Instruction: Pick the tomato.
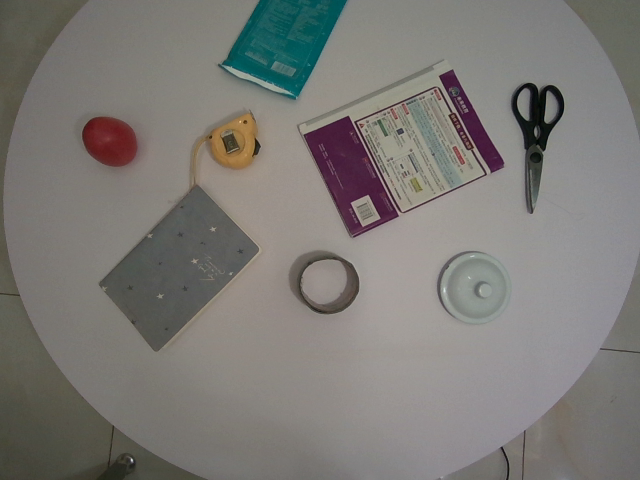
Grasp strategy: vertical